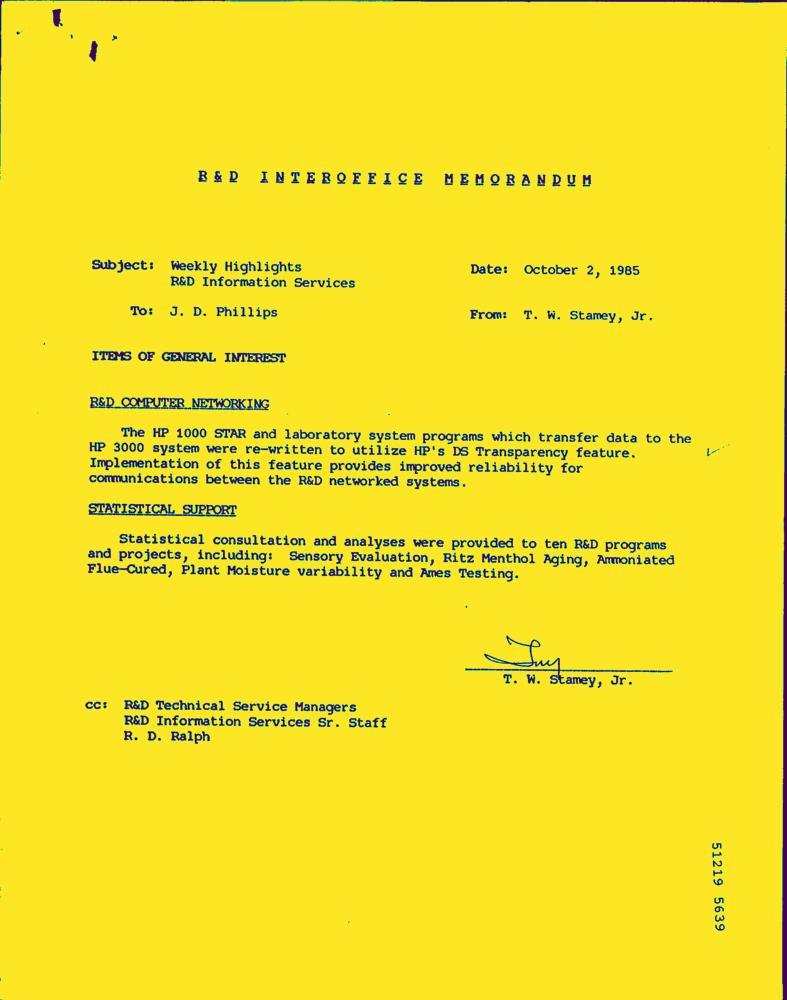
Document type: Letter-Doc